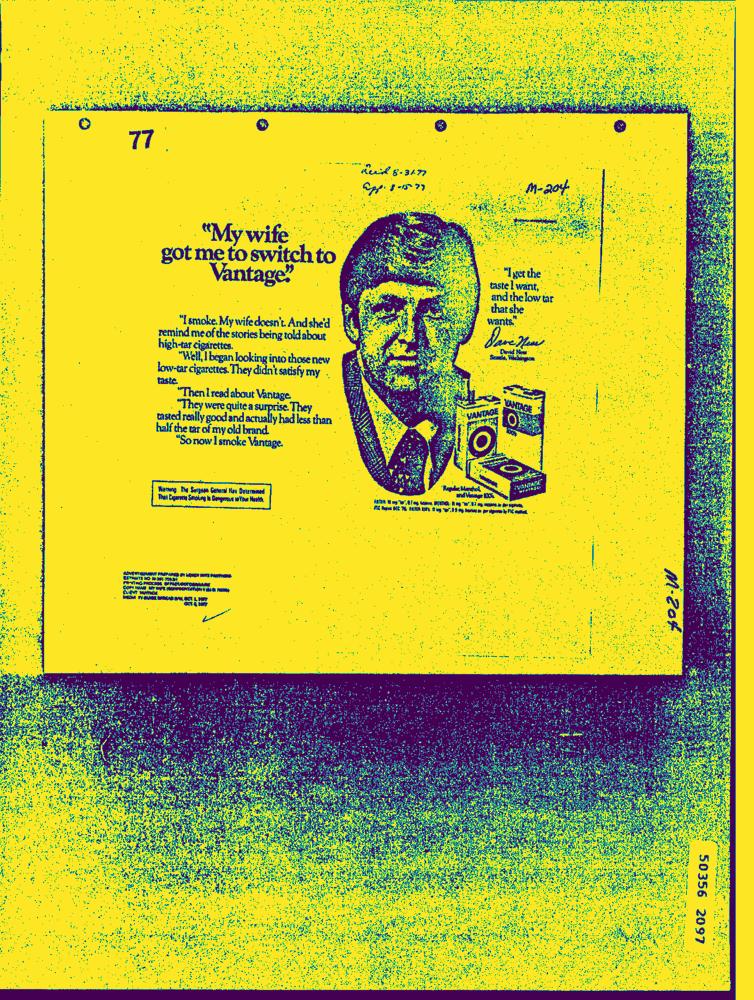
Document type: AD